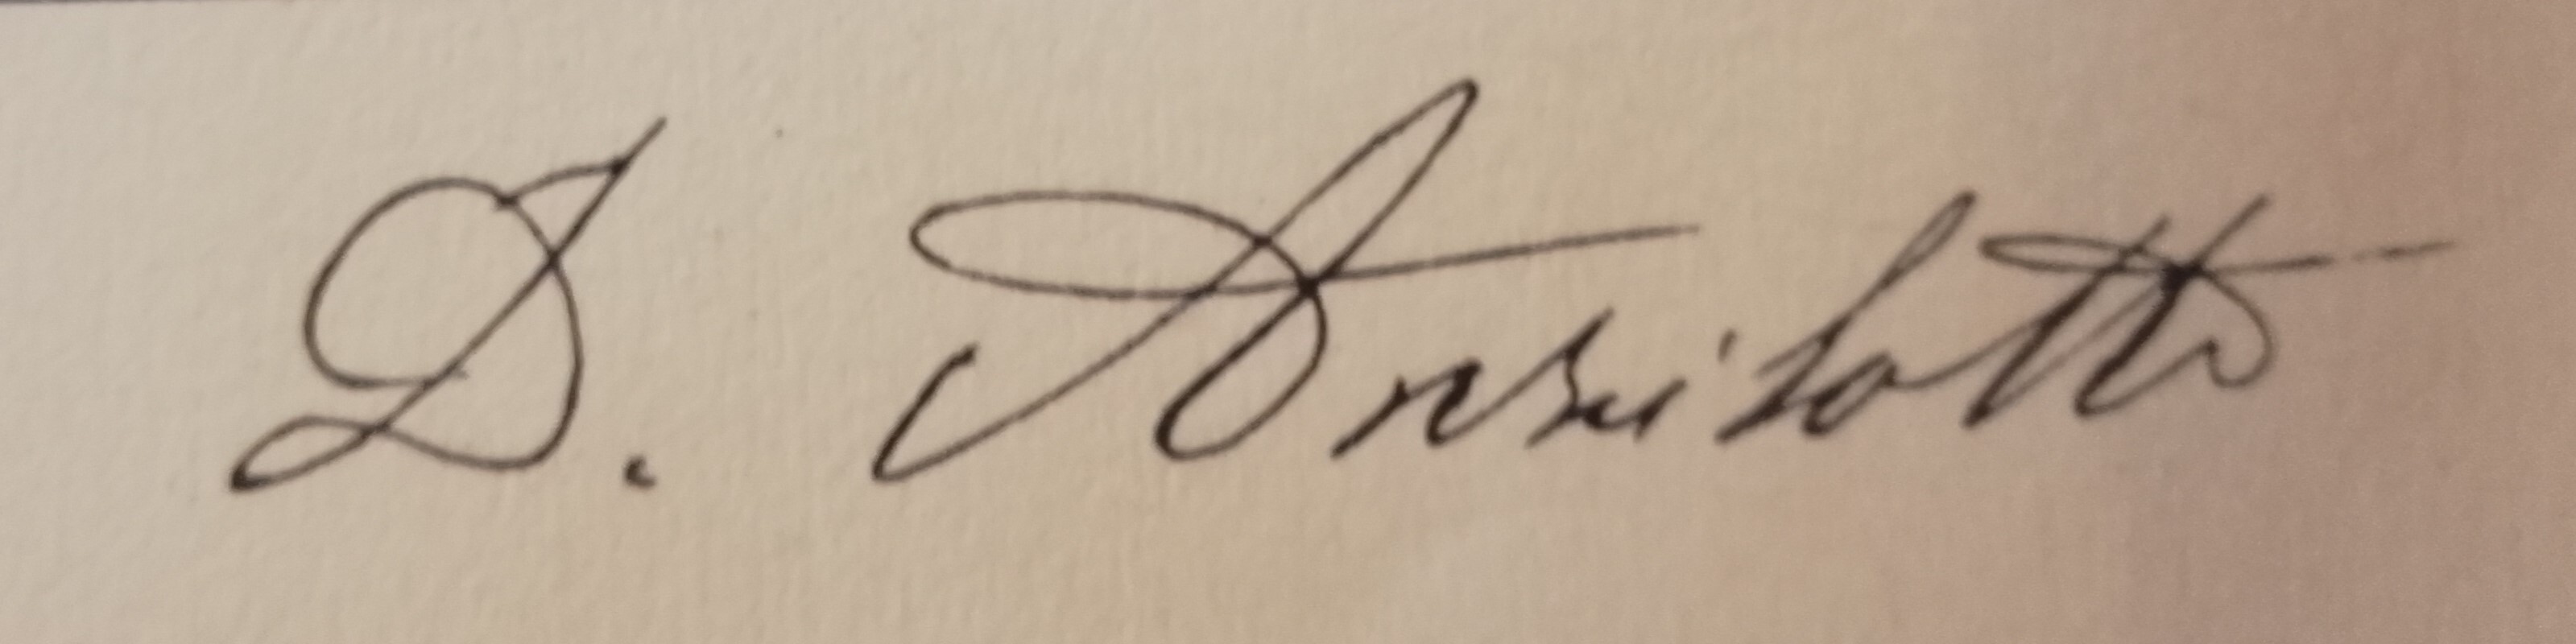
Signature of: dionisio anzilotti